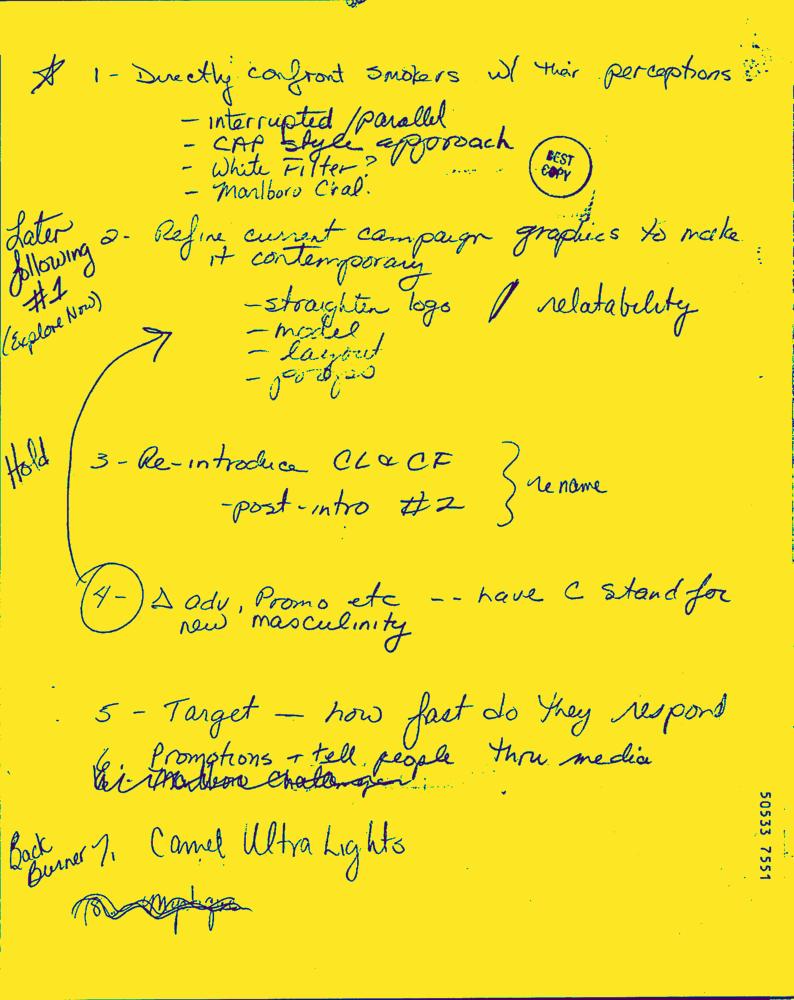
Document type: Hand-Written